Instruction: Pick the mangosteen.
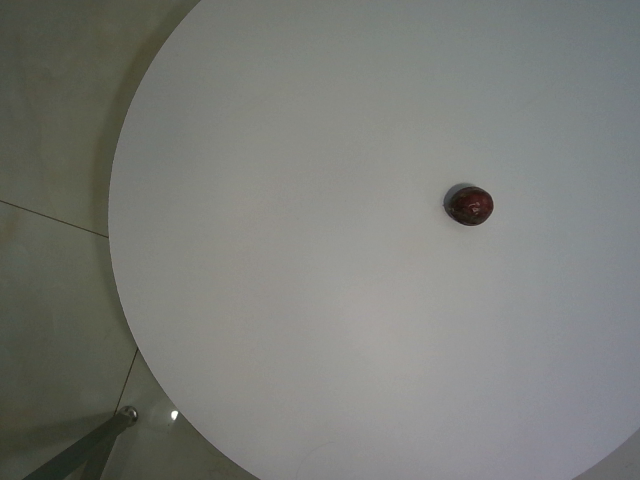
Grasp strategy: vertical